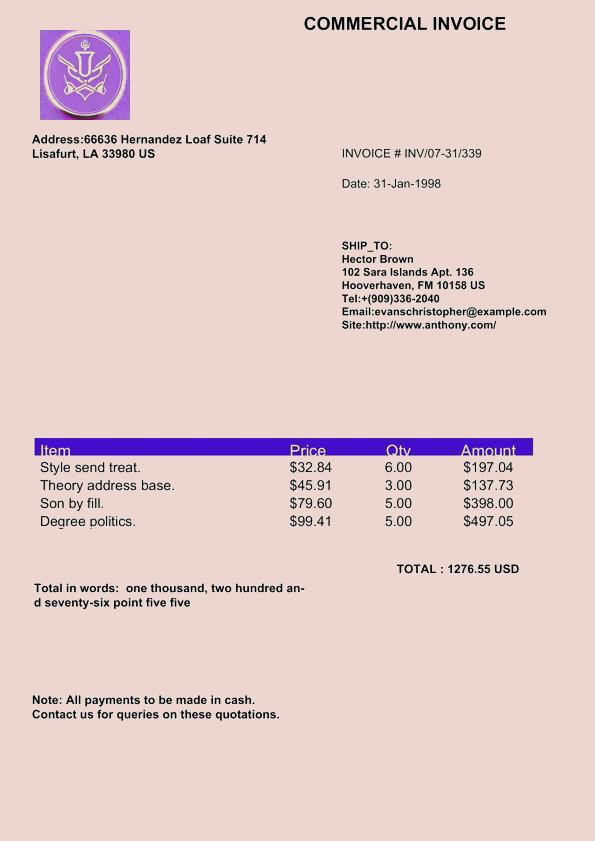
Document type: Invoice